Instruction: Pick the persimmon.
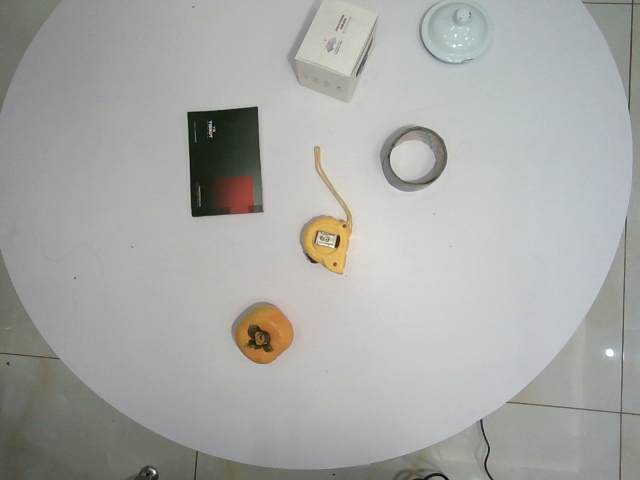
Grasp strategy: vertical